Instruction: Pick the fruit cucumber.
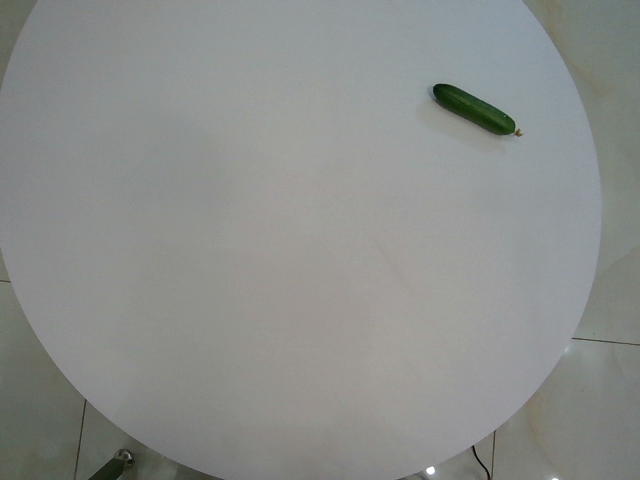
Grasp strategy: vertical